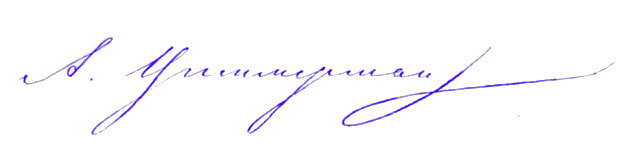
Signature of: apollon tsimmerman